Question: What is the property identification or parcel number listed?
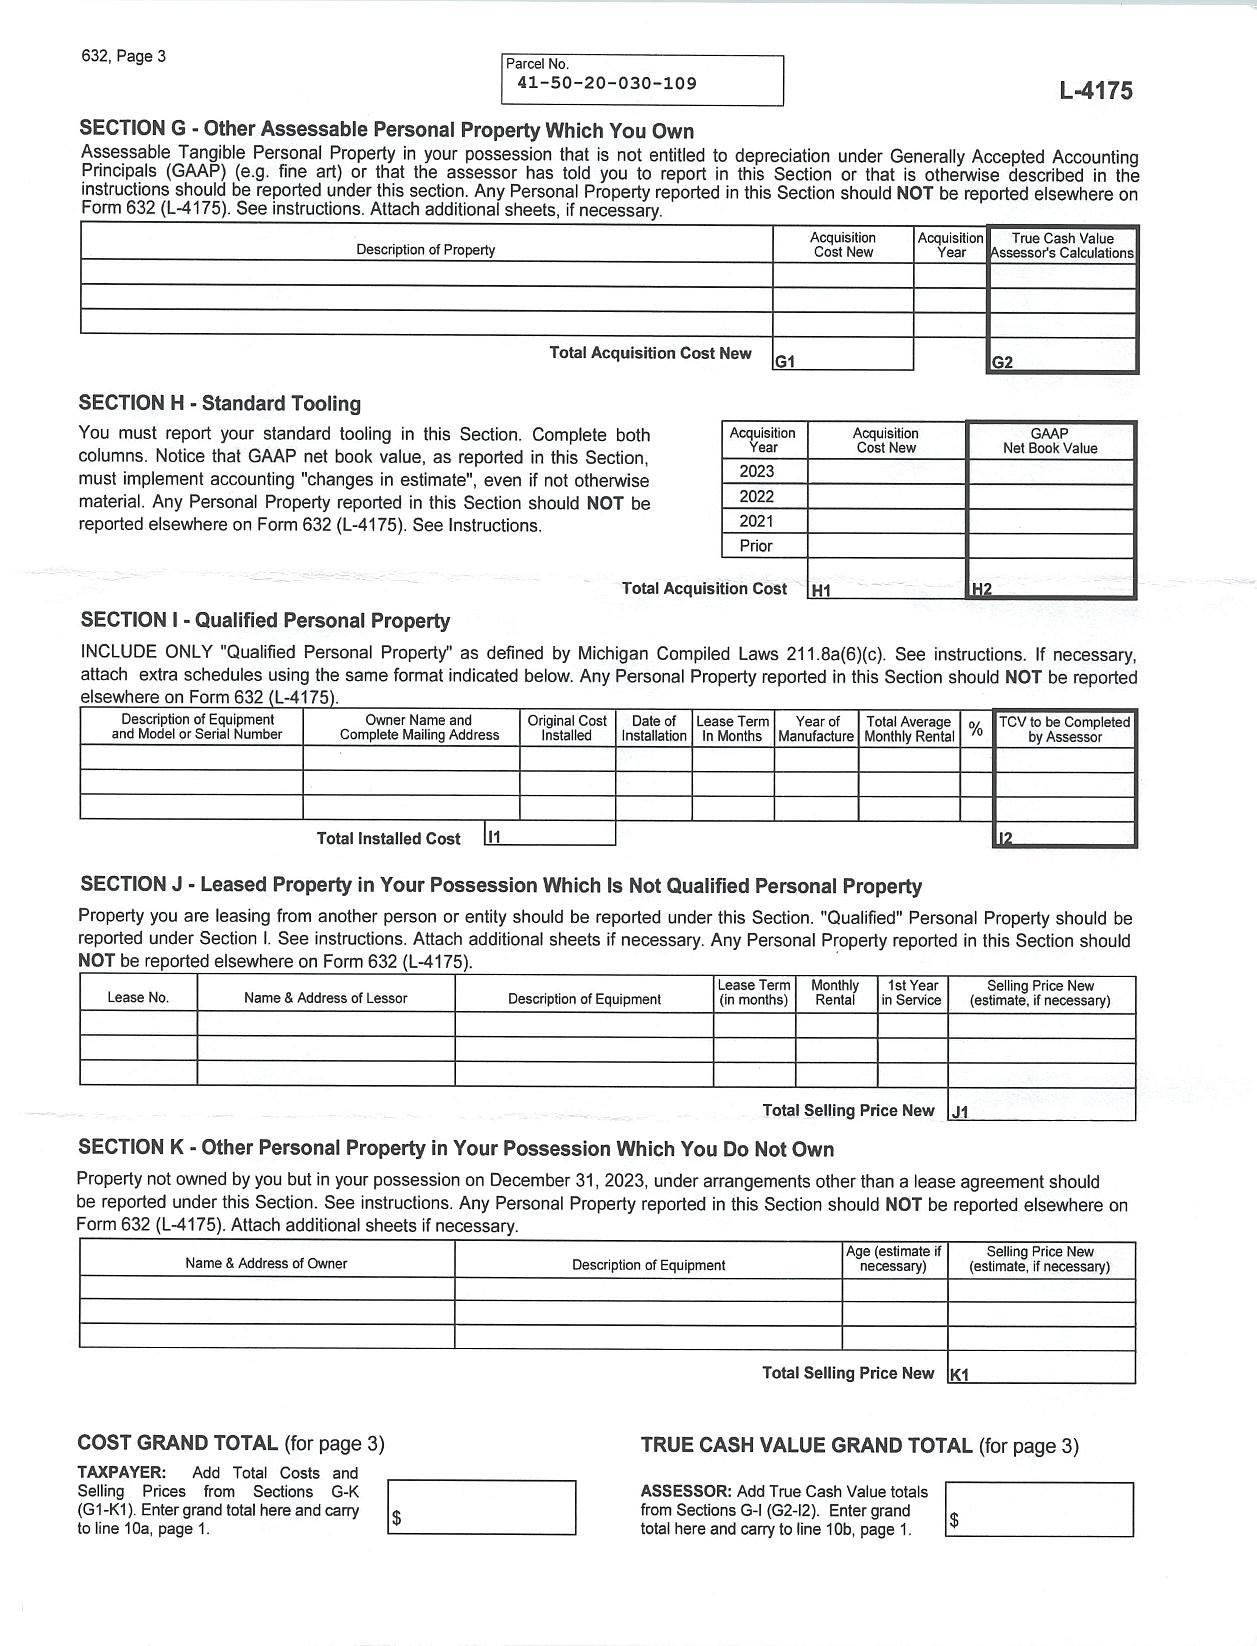
Answer: "41-50-20-030-109"